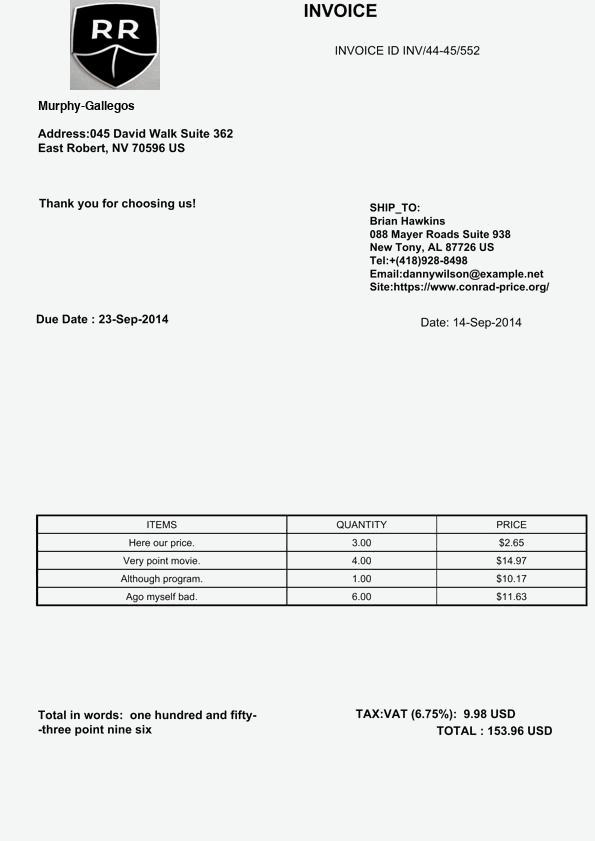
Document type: Invoice